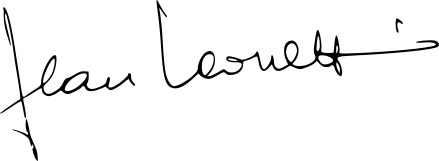
Signature of: jean leonetti